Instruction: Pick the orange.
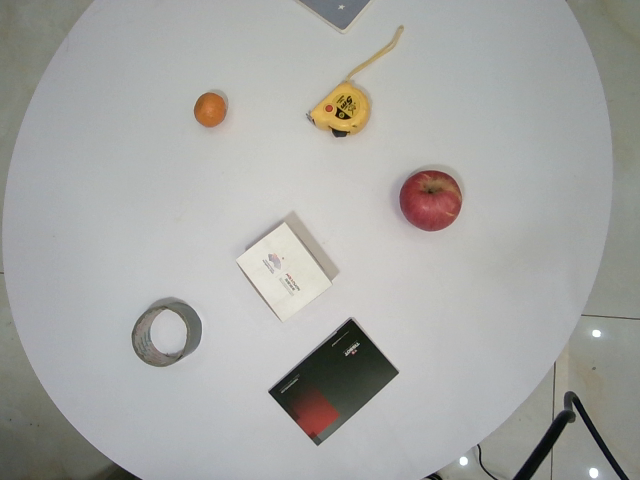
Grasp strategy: vertical